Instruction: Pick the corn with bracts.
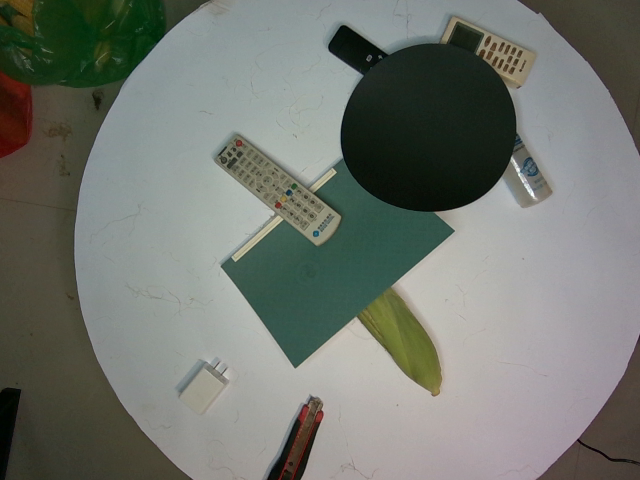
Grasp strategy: vertical